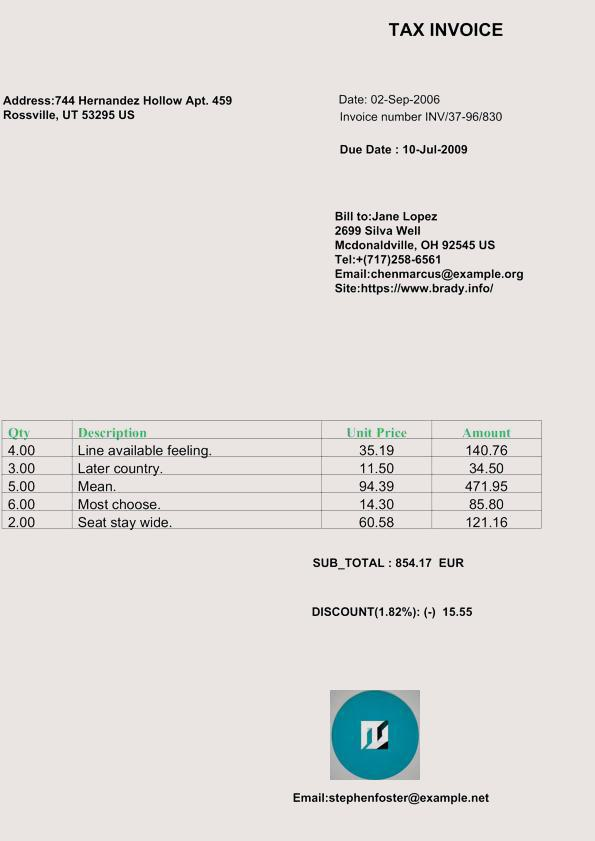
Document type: Invoice